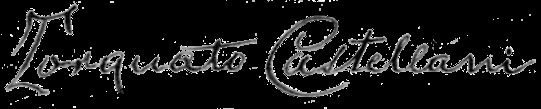
Signature of: torquato castellani